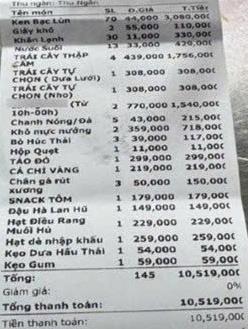
Thu ngân: Thu Ngân

<table>
<tr>
<th>Tên món</th>
<th>SL</th>
<th>Đ. GIÁ</th>
<th>T.Tiền</th>
</tr>
<tr>
<td>Ken Bạc Lùn</td>
<td>70</td>
<td>44,000</td>
<td>3,080,00</td>
</tr>
<tr>
<td>Giấy khô</td>
<td>2</td>
<td>55,000</td>
<td>110,00</td>
</tr>
<tr>
<td>Khăn Lạnh</td>
<td>30</td>
<td>11,000</td>
<td>330,00</td>
</tr>
<tr>
<td>Nước Suối</td>
<td>13</td>
<td>33,000</td>
<td>429,00</td>
</tr>
<tr>
<td>TRÁI CÂY THẬP CẨM</td>
<td>4</td>
<td>439,000</td>
<td>1,756,00</td>
</tr>
<tr>
<td>TRÁI CÂY TỰ CHỌN ( Dưa Lưới)</td>
<td>1</td>
<td>308,000</td>
<td>308,00</td>
</tr>
<tr>
<td>TRÁI CÂY TỰ CHỌN (Nho</td>
<td>1</td>
<td>308,000</td>
<td>308,00</td>
</tr>
<tr>
<td>(Từ</td>
<td>2</td>
<td>770,000</td>
<td>1,540,00</td>
</tr>
<tr>
<td>10h-00h)</td>
<td>5</td>
<td>43,000</td>
<td>215,00</td>
</tr>
<tr>
<td>Chanh Nóng/Đá</td>
<td>2</td>
<td>359,000</td>
<td>718,00</td>
</tr>
<tr>
<td>Khô mực nướng</td>
<td>3</td>
<td>39,000</td>
<td>117,00</td>
</tr>
<tr>
<td>Bò Húc Thái</td>
<td>1</td>
<td>11,000</td>
<td>11,00</td>
</tr>
<tr>
<td>Hộp Quẹt</td>
<td>1</td>
<td>299,000</td>
<td>299,00</td>
</tr>
<tr>
<td>TÁO ĐỎ</td>
<td>1</td>
<td>219,000</td>
<td>219,00</td>
</tr>
<tr>
<td>CÁ CHI VÀNG</td>
<td>3</td>
<td>50,000</td>
<td>150,00</td>
</tr>
<tr>
<td>Chân gà rút xương</td>
<td>1</td>
<td>179,000</td>
<td>179,00</td>
</tr>
<tr>
<td>SNACK TÔM</td>
<td>1</td>
<td>149,000</td>
<td>149,00</td>
</tr>
<tr>
<td>Đậu Hà Lan Hũ</td>
<td>1</td>
<td>229,000</td>
<td>229,00</td>
</tr>
<tr>
<td>Hạt Điều Rang Muối Hũ</td>
<td>1</td>
<td>259,000</td>
<td>259,00</td>
</tr>
<tr>
<td>Hạt dẻ nhập khẩu</td>
<td>1</td>
<td>54,000</td>
<td>54,00</td>
</tr>
<tr>
<td>Kẹo Dưa Hấu Thái</td>
<td>1</td>
<td>59,000</td>
<td>59,00</td>
</tr>
<tr>
<td>Kẹo Gum</td>
<td></td>
<td></td>
<td></td>
</tr>
</table>

Tổng: 145 10,519,00
Giảm giá: 0%
Tổng thanh toán: 10,519,00
Tiền thanh toán: 10,519,00